Question: What is the filing due date as per the document?
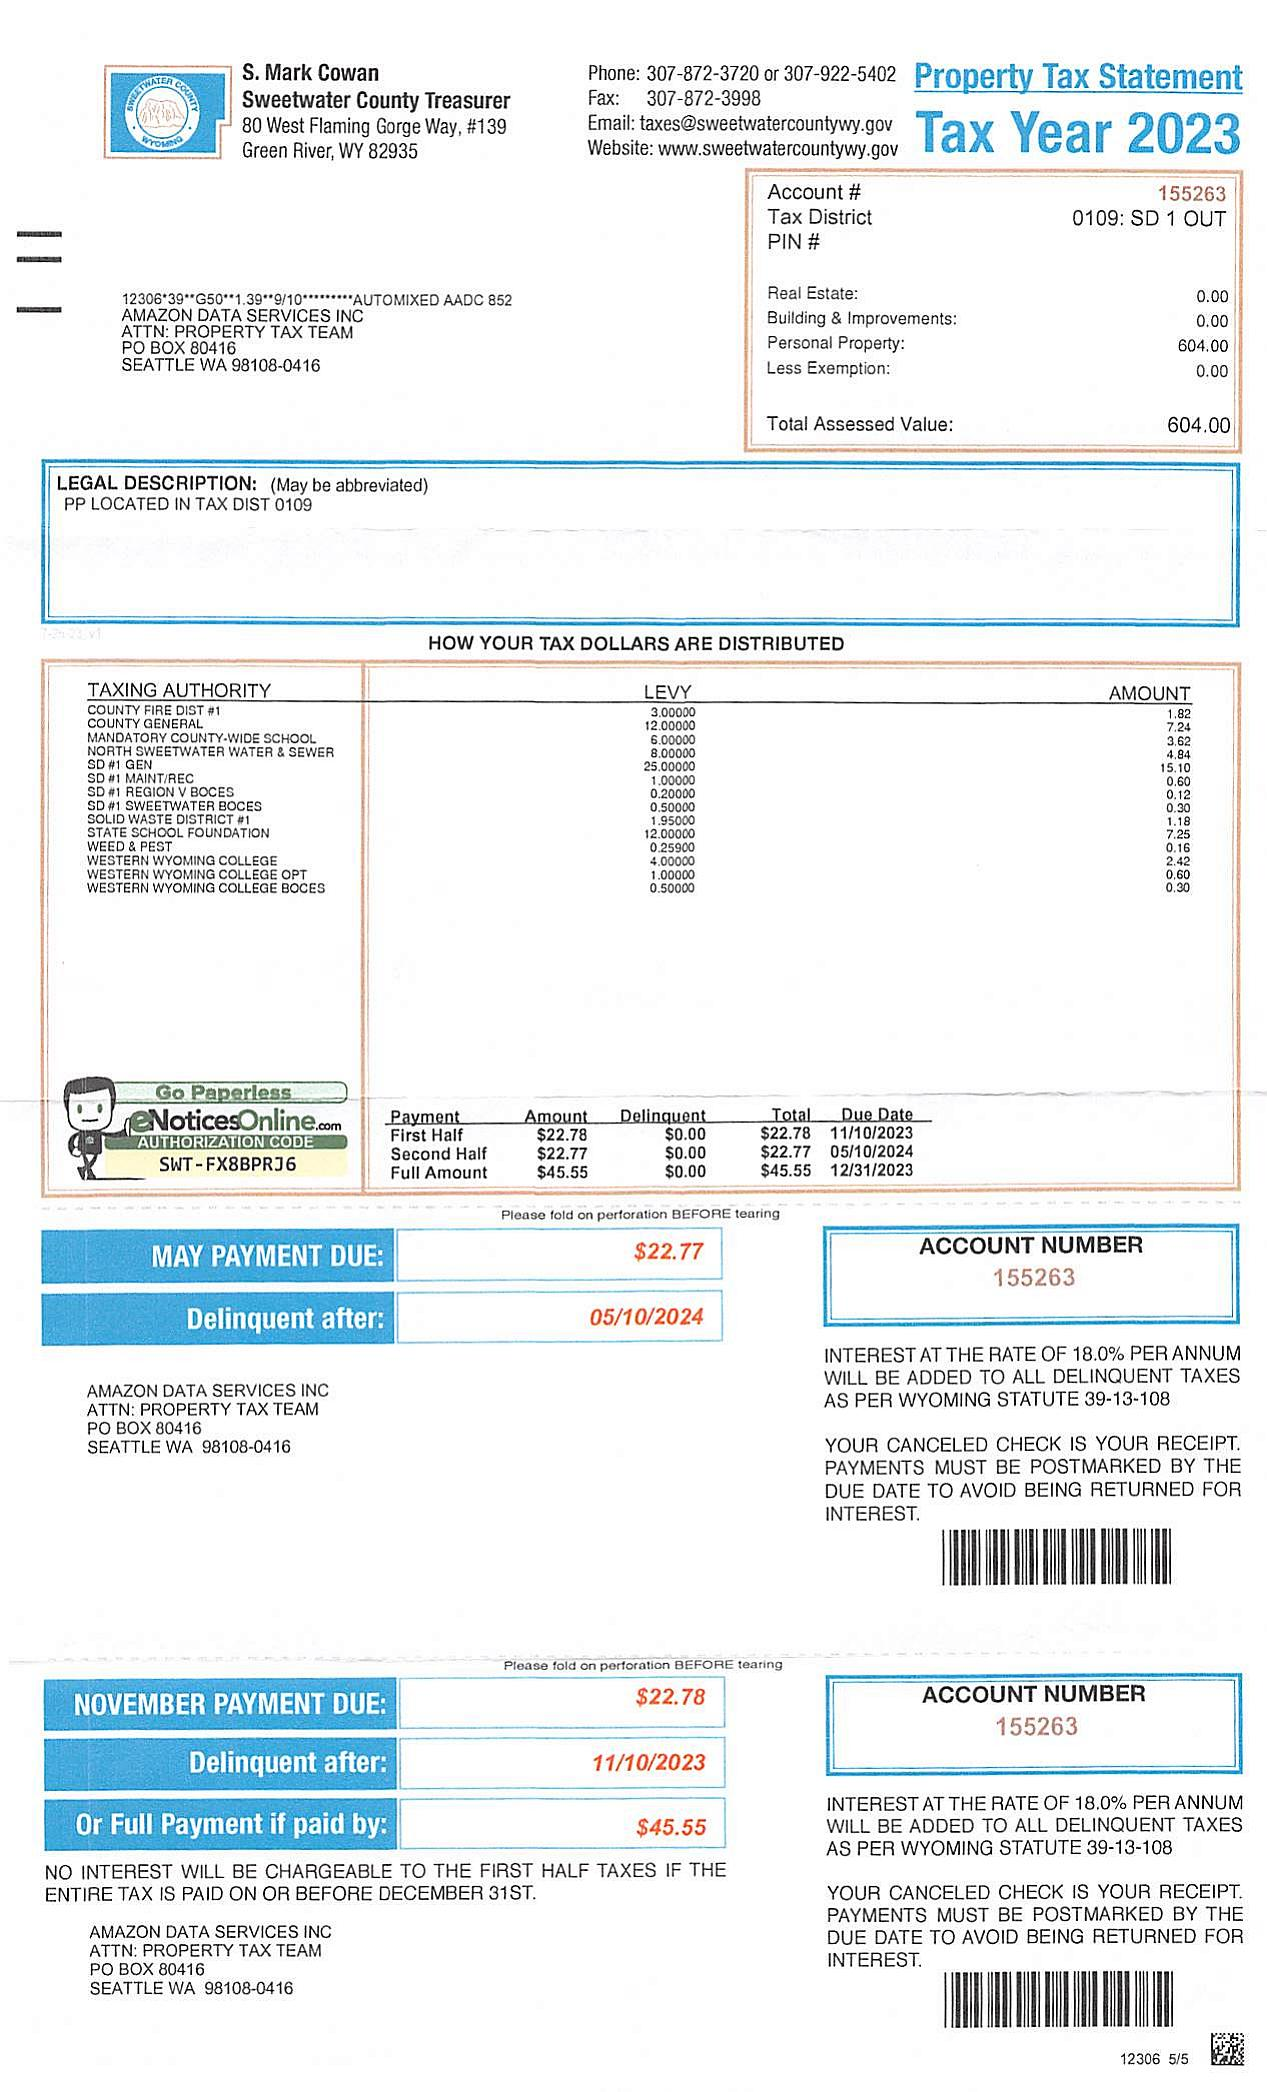
Answer: "12/31/23"